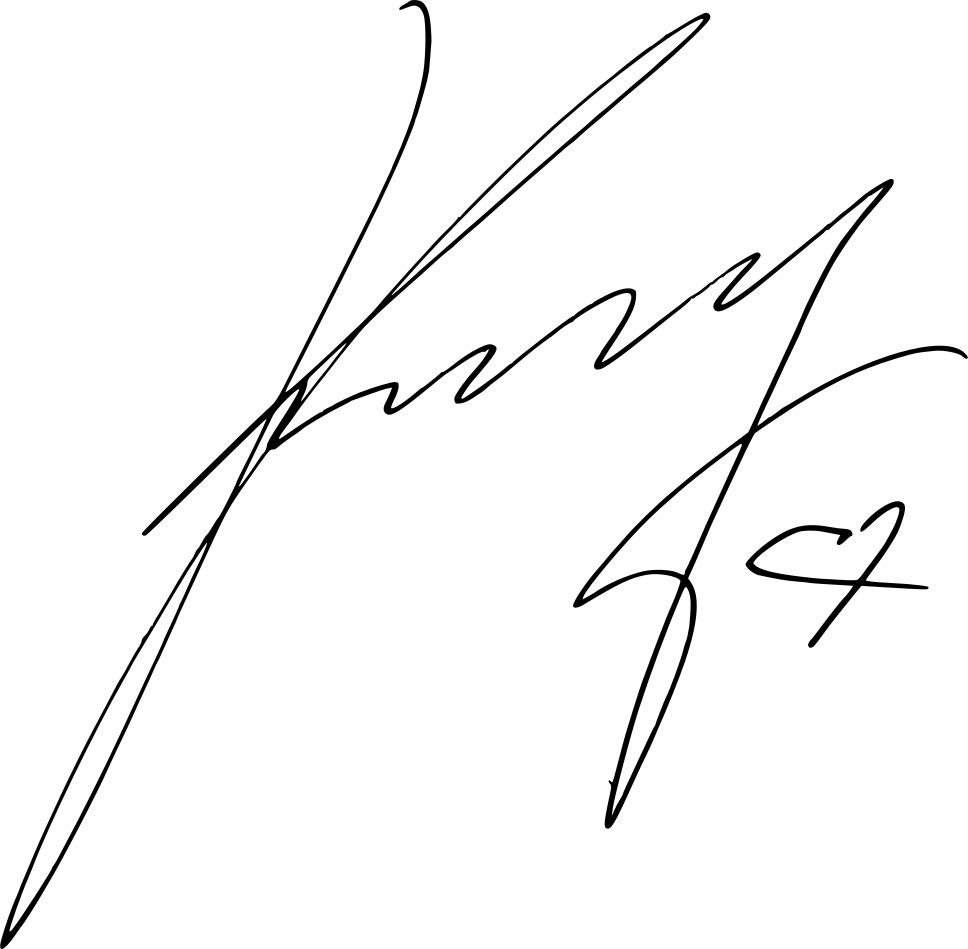
Signature of: kovy